Question: What is the name of the tenant mentioned in the document?
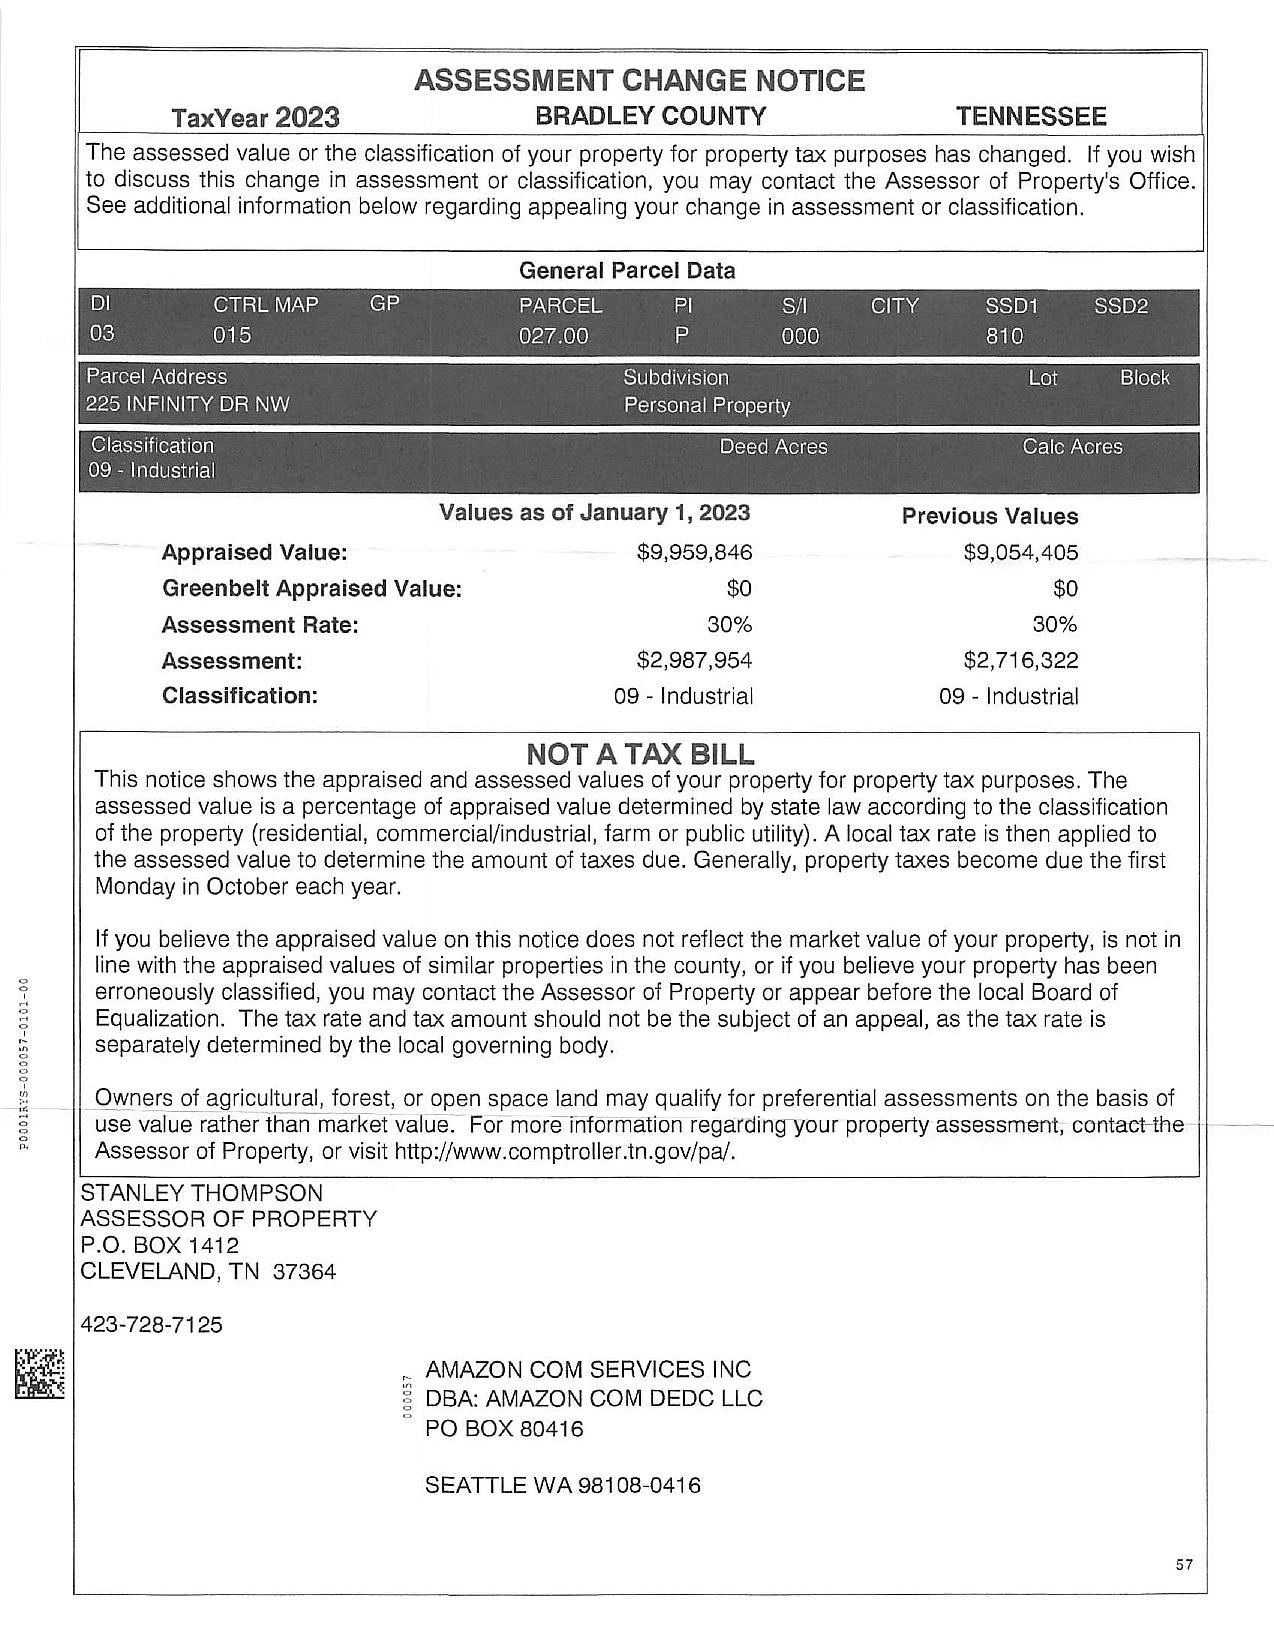
Answer: "AMAZON COM SERVICES INC DBA: AMAZON COM DEDC LLC"